Question: Explain the disease:
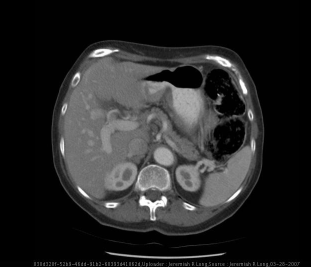
Answer: The disease is discussed as: In the United States and Canada, a large proportion of adults undergoing upper gastrointestinal barium radiographs are found to have a small hiatal hernia. About 90% to 95% of hiatal hernias found by radiograph are sliding hernias, and the rest are paraesophageal or mixed.  Most sliding hiatal hernias are small and of little clinical significance. Patients with symptomatic paraesophageal hernias are most often middle-aged to elderly.  Many patients with small, simple sliding hiatal hernias are asymptomatic. The main clinical significance of the sliding hiatal hernia is its contribution to gastroesophageal reflux . In addition to heartburn and regurgitation, patients with large sliding hiatal hernias may complain of dysphagia or discomfort in the chest or upper abdomen. In a prospective, population-based study the risk of iron-deficiency anemia was found to be increased  in adults with hiatal hernia. On chest radiograph a hiatal hernia may be noted as a soft tissue density in the retrocardiac area. Hiatal hernias are most often diagnosed on upper gastrointestinal barium radiographic studies. At endoscopy the gastroesophageal junction is noted to be proximal to the impression of the diaphragm. [1]

Patients with paraesophageal and mixed hiatal hernias are rarely completely asymptomatic if closely questioned. About half of patients with paraesophageal hernias have gastroesophageal reflux. Other symptoms include dysphagia, chest pain, vague postprandial discomfort, and shortness of breath. A substantial number of patients have chronic gastrointestinal blood loss. If the hernia is complicated by gastric volvulus, acute abdominal pain and retching will occur, often progressing rapidly to a surgical emergency. A paraesophageal or mixed hiatal hernia may be seen on chest radiograph as an abnormal soft tissue density (often with a gas bubble) in the mediastinum. Upper gastrointestinal radiograph is the best diagnostic study. [1]

Hiatal hernias are occasionally complicated by volvulus. The stomach is normally fixed in position by ligamentous attachments to the duodenum, spleen, liver, and diaphragm. Laxity of these ligaments, elevation of the left hemidiaphragm, adhesions, gastric tumor, or masses in adjacent organs may predispose to volvulus. In about one third of cases the volvulus occurs below the diaphragm. In the other two thirds of cases volvulus occurs above the diaphragm in association with a diaphragmatic hernia. Sliding hiatal hernias are not associated with gastric volvulus.  Gastric volvulus may be mesenteroaxial or organoaxial. In about 60% of cases gastric volvulus is organoaxial: the stomach twists along its long axis. This axis usually passes through the gastroesophageal and gastropyloric junctions. The antrum rotates anteriorly and superiorly, the fundus posteriorly and inferiorly, twisting the greater curvature at some point along its length. This type of volvulus is commonly associated with a diaphragmatic hernia. Organoaxial volvulus is usually an acute event. Vascular compromise and gastric infarction may occur. The other major type of gastric volvulus is mesenteroaxial, in which the stomach folds on its short axis running across from the lesser curvature to the greater curvature, and the antrum twists anteriorly and superiorly. [1]

Simple sliding hiatal hernias do not require treatment. Patients with symptomatic giant sliding hiatal hernias, paraesophageal, and mixed hernias should be offered surgery. Many experts suggest that surgery should be offered to patients with asymptomatic paraesophageal hernias, because about 30% of these patients will develop complications if left untreated. Many surgeons routinely perform a fundoplication on all repairs, both to prevent postoperative reflux esophagitis and to fix the stomach in the abdomen. Less commonly a gastrostomy is used to fix the stomach in position. Patients with sliding hiatal or paraesophageal hernias may have shortening of the esophagus. This makes it difficult to restore the gastroesophageal junction below the diaphragm without tension. In such cases an extra length of neoesophagus can be constructed from the proximal stomach (Colles-Nissen procedure). Paraesophageal and mixed hernias can be repaired through the chest or abdomen, with open or laparoscopic techniques. Compared with open repair, laparoscopic repair is associated with less blood loss, fewer overall complications, shorter hospital stay, and quicker return to normal activities. Long-term results are probably equal with either approach. Potential surgical complications include esophageal and gastric perforation, pneumothorax, and liver laceration. Potential long-term complications may include dysphagia if the wrap is too tight or gastroesophageal reflux if the fundoplication breaks down or migrates into the chest. Recurrence rates are about 10 [1]

1. Feldman: Sleisenger & Fordtran's Gastrointestinal and Liver Disease, 7th ed., Copyright © 2002 Elsevier: MD Consult Online Core Collection Textbook: pp 369-374